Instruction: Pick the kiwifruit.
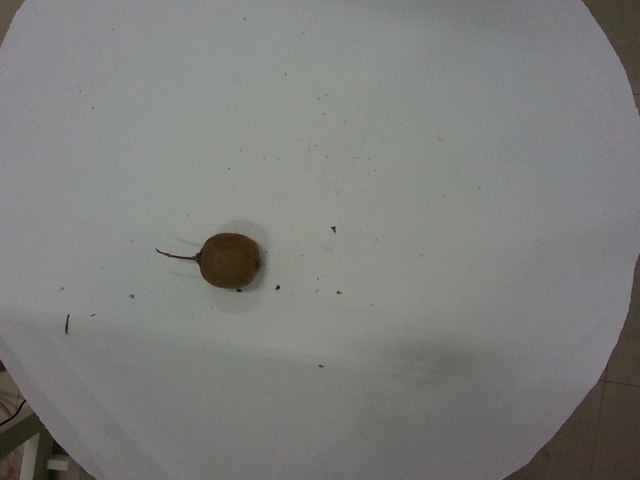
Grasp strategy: vertical